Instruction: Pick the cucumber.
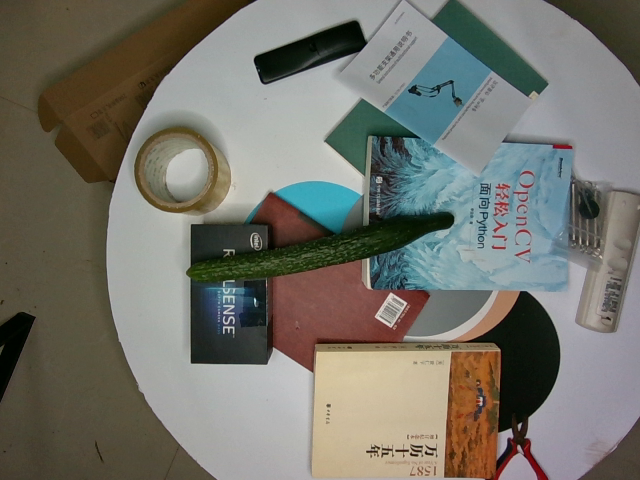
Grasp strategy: vertical